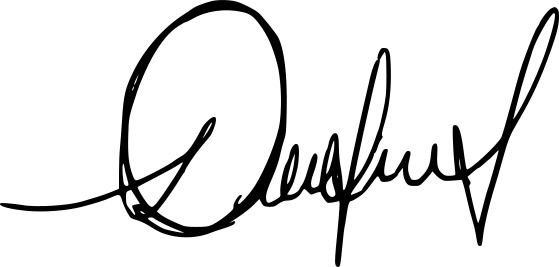
Signature of: otilia choque